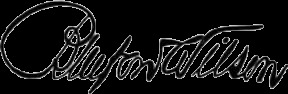
Signature of: bluford wilson